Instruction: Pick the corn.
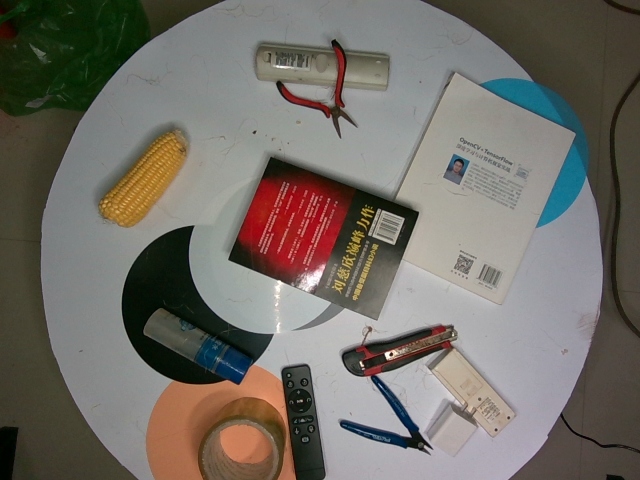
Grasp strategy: vertical